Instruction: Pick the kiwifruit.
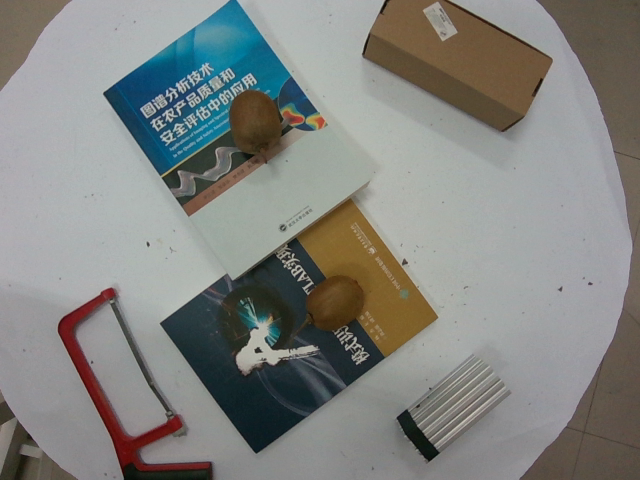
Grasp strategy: vertical